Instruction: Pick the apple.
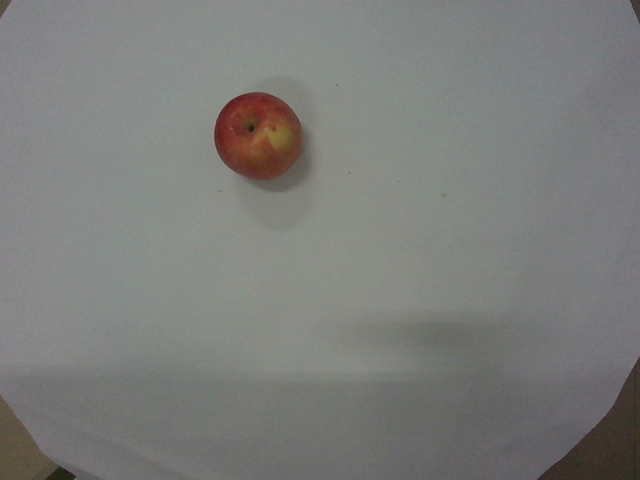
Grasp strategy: vertical